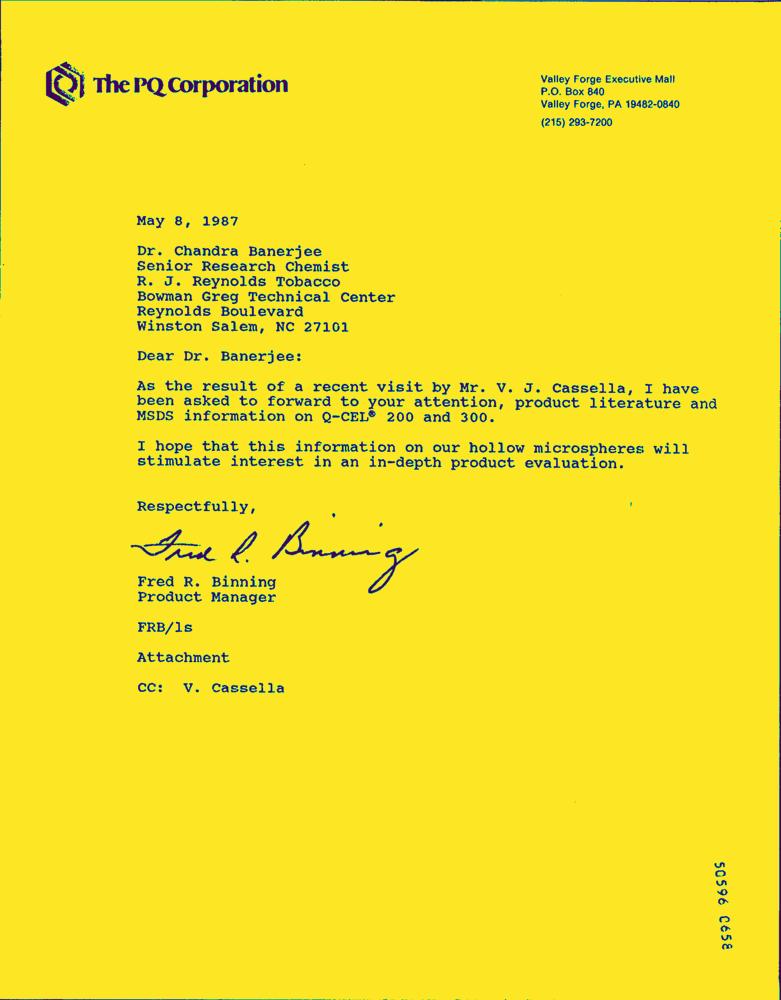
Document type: Letter-Doc